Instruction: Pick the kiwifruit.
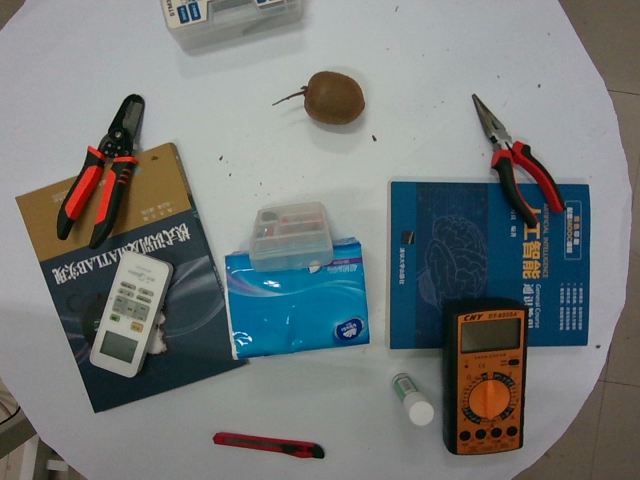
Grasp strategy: vertical